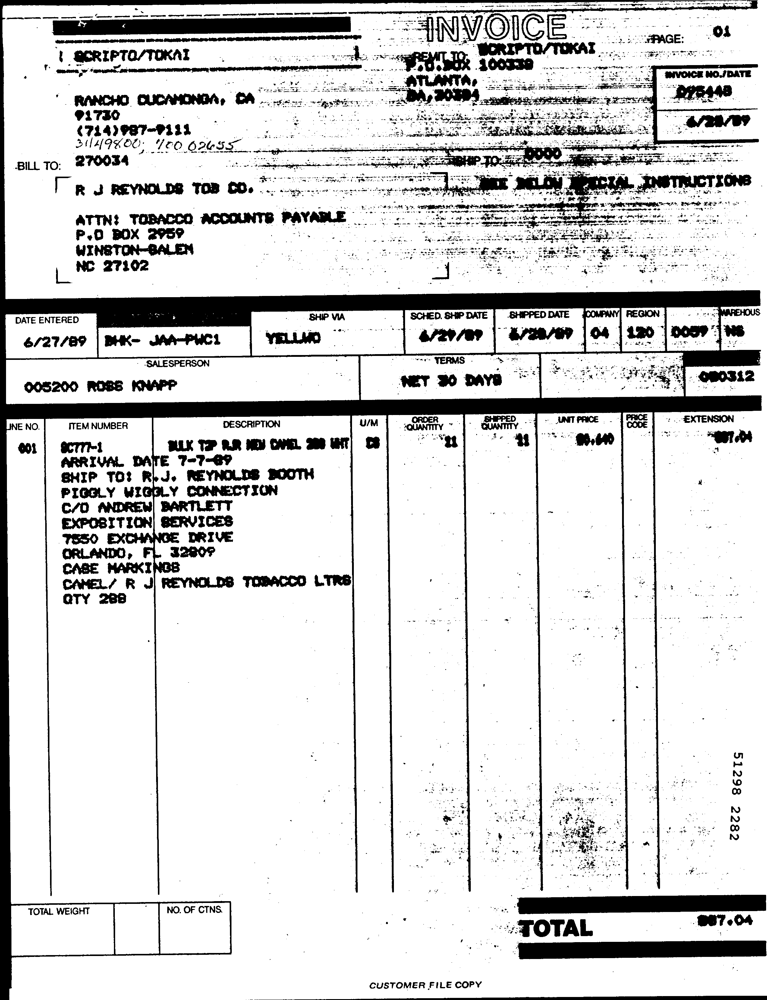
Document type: Invoice